Question: Explain the disease:
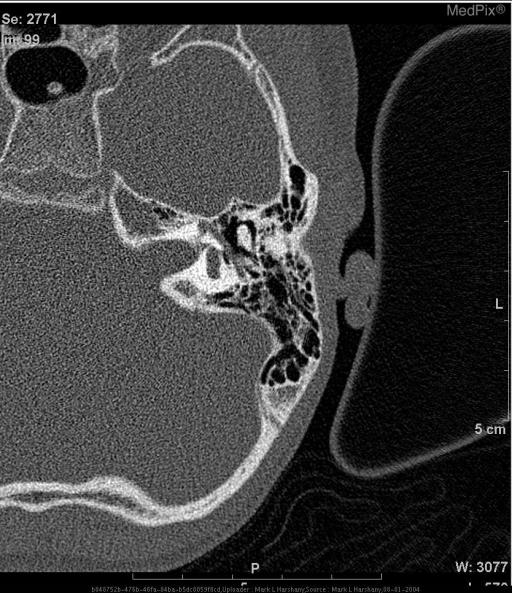
Answer: The disease is discussed as: In the original scientific report written in Latin by Carlo Mondini in 1791, titled The Anatomic Section of a Boy Born Deaf, translated to English by Gordon J. Hartley in the American Journal of Otology, the inner ear anomaly described by Mondini consisted of:

1) a cochlea of one-and-one-half turns instead of the normal two-and-one-half turns, comprising a normal basal turn and a cystic apex in place of the distal one-and-one-half turns;
2) an enlarged vestibule with normal semicircular canals; and
3) an enlarged vestibular aqueduct containing a dilated endolymphatic sac.

Thus, the cochlear anomaly was relatively mild, and would correspond to incomplete partition in the spectrum of congenital cochlear malformation because of an arrest of embryogenesis.  Arrests at earlier stages in the spectrum include cochlear hypoplasia and common cavity and cochlear aplasia. Even earlier arrests result in otocyst and complete labyrinthine aplasia (Michel's anomaly).

The most common of the congenital cochlear deformities is Mondini's defect, which occurs late in auditory embryologic development, usually at 7 to 8 weeks.  The scala separations of the lumen of the cochlea are not developed completely at this point.  Essentially, Mondini's defect is incomplete development of the two-and-a-half turns of the cochlea.  The basal turn is relatively well formed, but the middle and apical turns are malformed.  Variations in the number of remaining turns in the cochlea comprise various types of otic dysplasia.  Enlargement of the vestibule is not an uncommon finding with cochlear abnormalities.  Enlargement of the endolymphatic sac in association with a large vestibular aqueduct is present in about 20% of Mondini malformations.

Radiologically, the anomaly was recognized on polytomography by Jensen as early as 1969. Subsequently, he also described a more severe type of deformity consisting of an amorphous cochlear sac continuous with a dilated vestibule, for which he suggested the term "dysplasia". Unfortunately, the term "Mondini dysplasia" has come to mean virtually any congenital malformation of the osseous labyrinth detectable on radiographic examination.

A recent retrospective review of temporal bone high-resolution CT findings was performed because it was realized that the term Mondini deformity was being used to describe two different types of incomplete partition of the cochlea. By taking inner ear measurements on radiologic findings they confirmed the presence of two different types of incomplete partition: IP-I (unpartitioned cochlea, cystic cochleovestibular malformation) and IP-II (incompletely partitioned cochlea, the classic Mondini deformity).

Incomplete partition type I (unpartitioned cochlea, cystic cochleovestibular malformation) is defined as a malformation in which the cochlea lacks the entire modiolus and interscalar septa, resulting in a cystic appearance and there is an accompanying grossly dilated vestibule. Cochlear measurements show no significant difference from normal.

The type I malformation is less differentiated than the type II malformation.  Classic Mondini deformity has three components (a cystic apex, dilated vestibule, and large vestibular aqueduct), whereas type I malformation has an empty, unpartitioned cochlea and dilated vestibule without an enlarged vestibular aqueduct.  Classic Mondini deformity represents a later malformation, so the degree of dysplasia is milder than that in type I.